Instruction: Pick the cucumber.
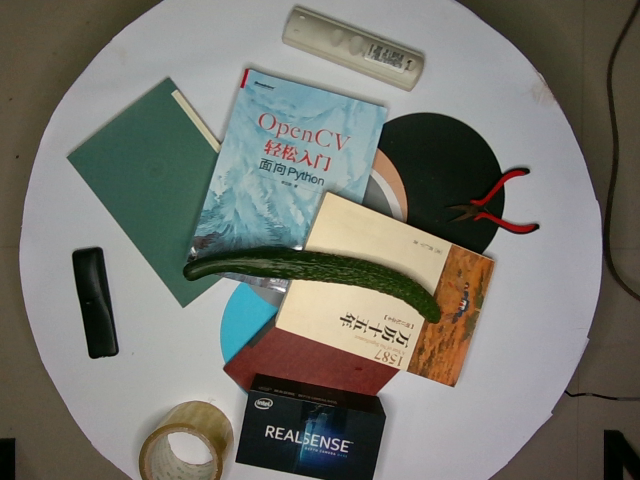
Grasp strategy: vertical